Question: Which state is mentioned in the document?
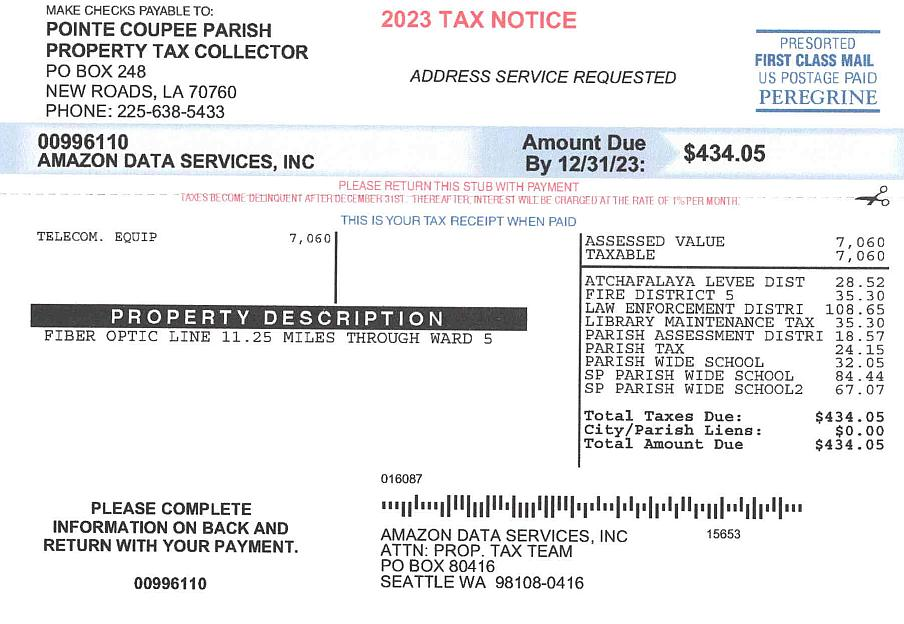
Answer: "LA"